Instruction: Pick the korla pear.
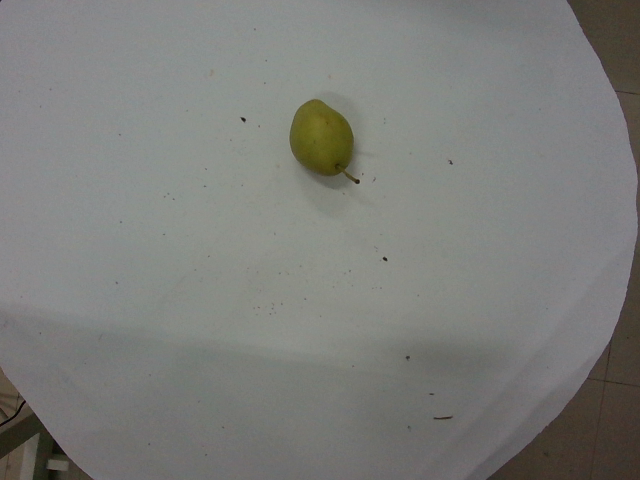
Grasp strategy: vertical